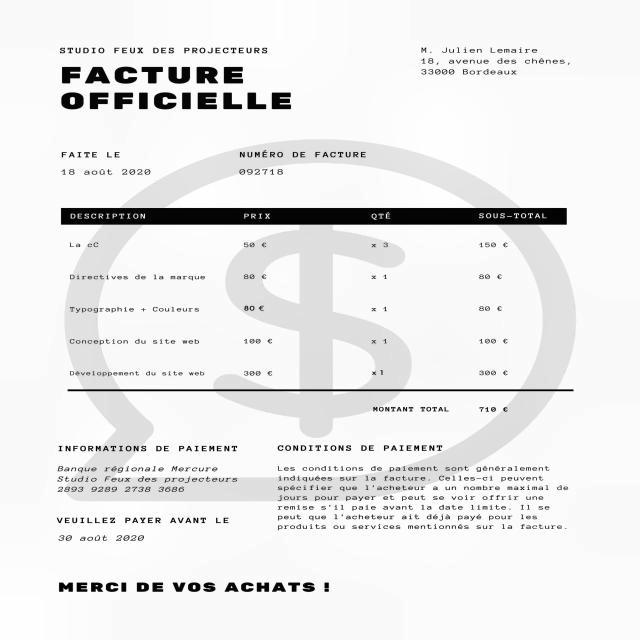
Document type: Invoice